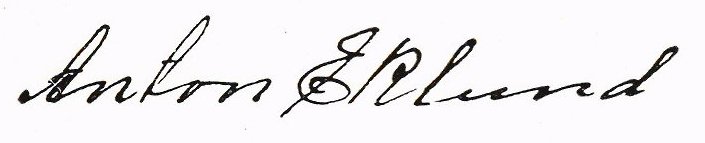
Signature of: anton eklund